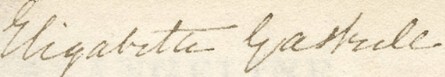
Signature of: elizabeth cleghorn gaskell